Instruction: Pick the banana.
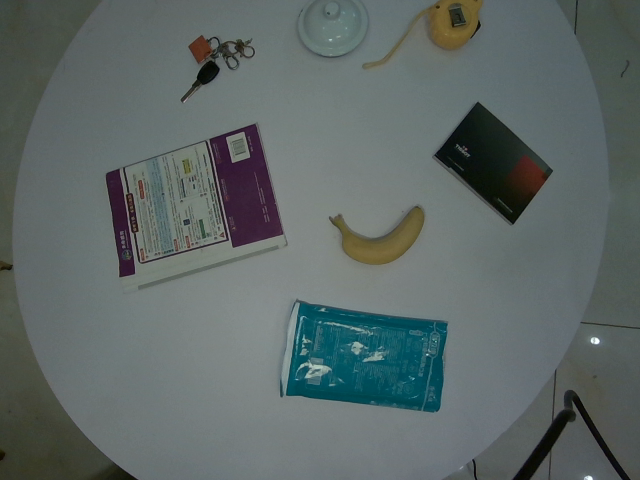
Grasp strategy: vertical